Question: What jurisdiction, city, or county is the document associated with?
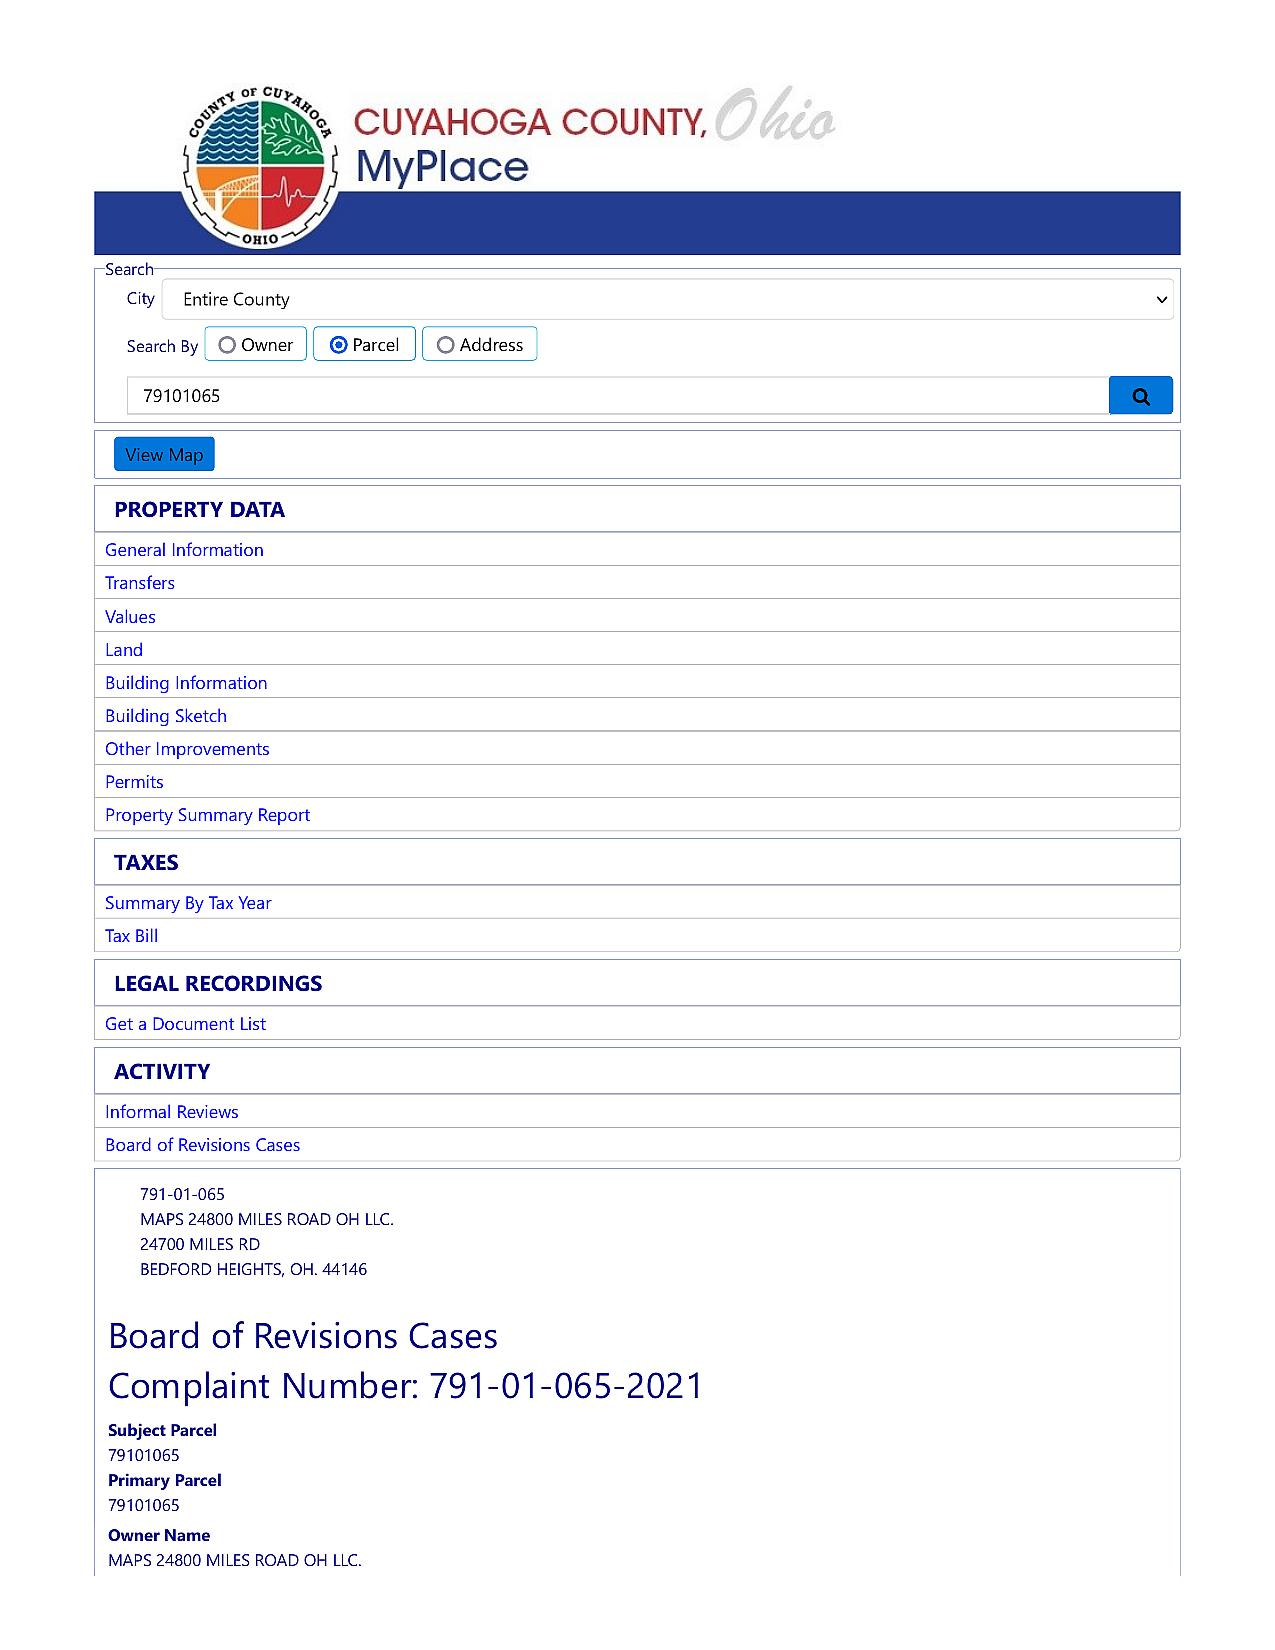
Answer: "Cuyahoga County"